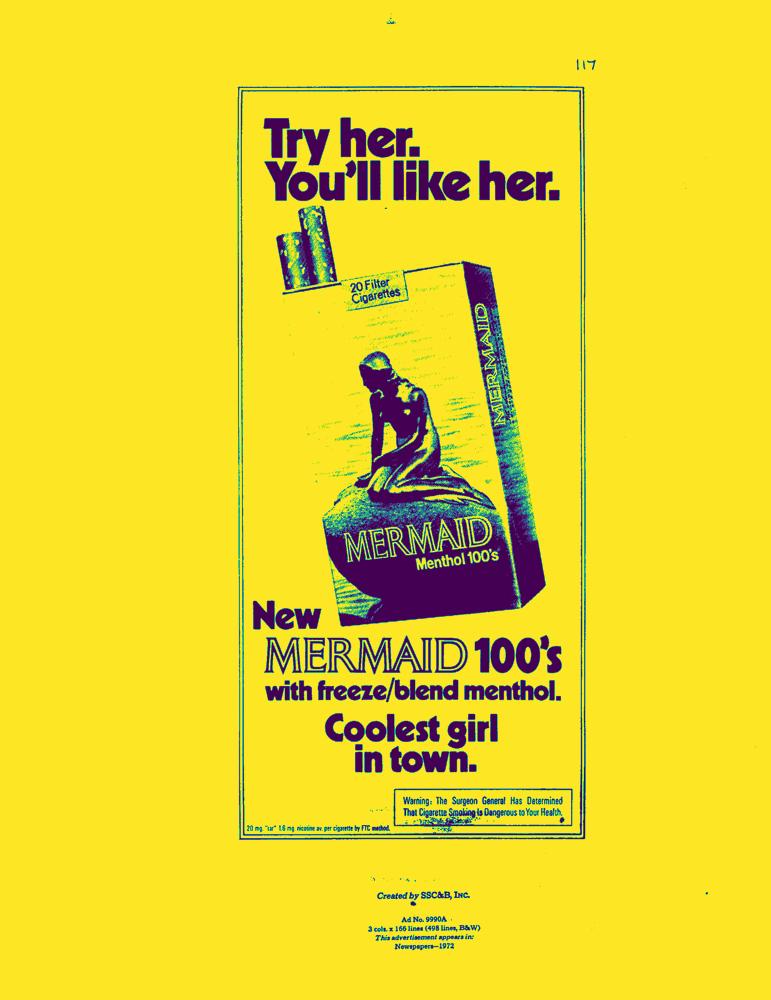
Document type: AD